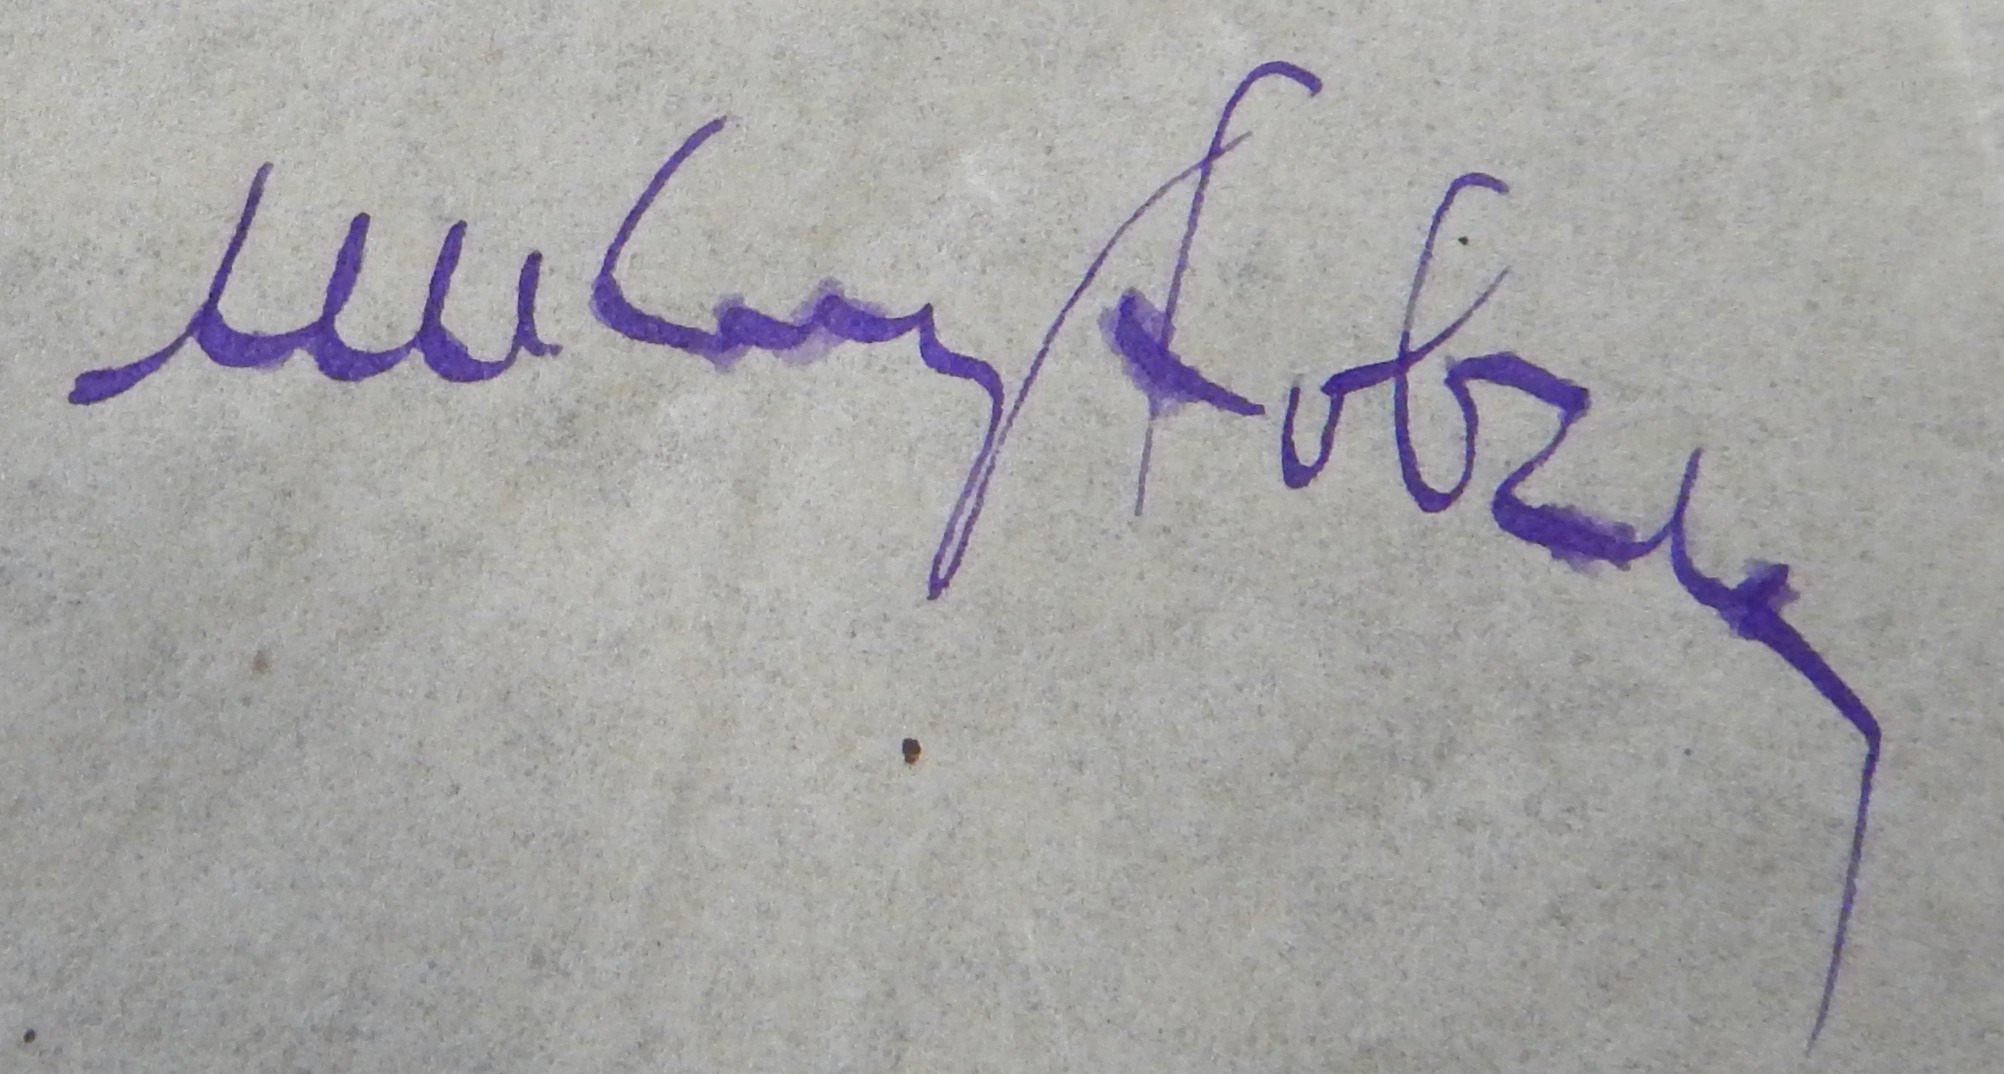
Signature of: michail i sluchovskij